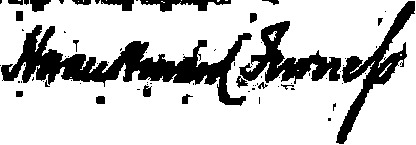
Signature of: horace howard furness